Question: What is the suspected problem?
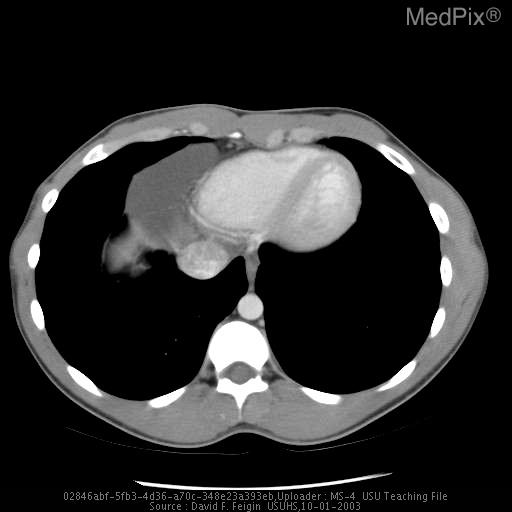
Answer: The findings suggest PA/LAT:  smoothly marginated soft tissue opacity noted in Right cardiophrenic angle, otherwise normal.

CT:  homogenous fluid attenuating and smoothly marginated lesion abutting the right cardiac border with Hounsfield attenuation unit = 7;  Measures 5 x 4.4 x 7 cm. CT:  homogenous fluid attenuating and smoothly marginated lesion abutting the right cardiac border with Hounsfield attenuation unit = 7;  Measures 5 x 4.4 x 7 cm. The patient might have a history of 20 year old healthy male for re-commissioning physical exam.  Patient also C/O worsening cough and congestion over last week.